Question: What is the date of the hearing as scheduled in the document?
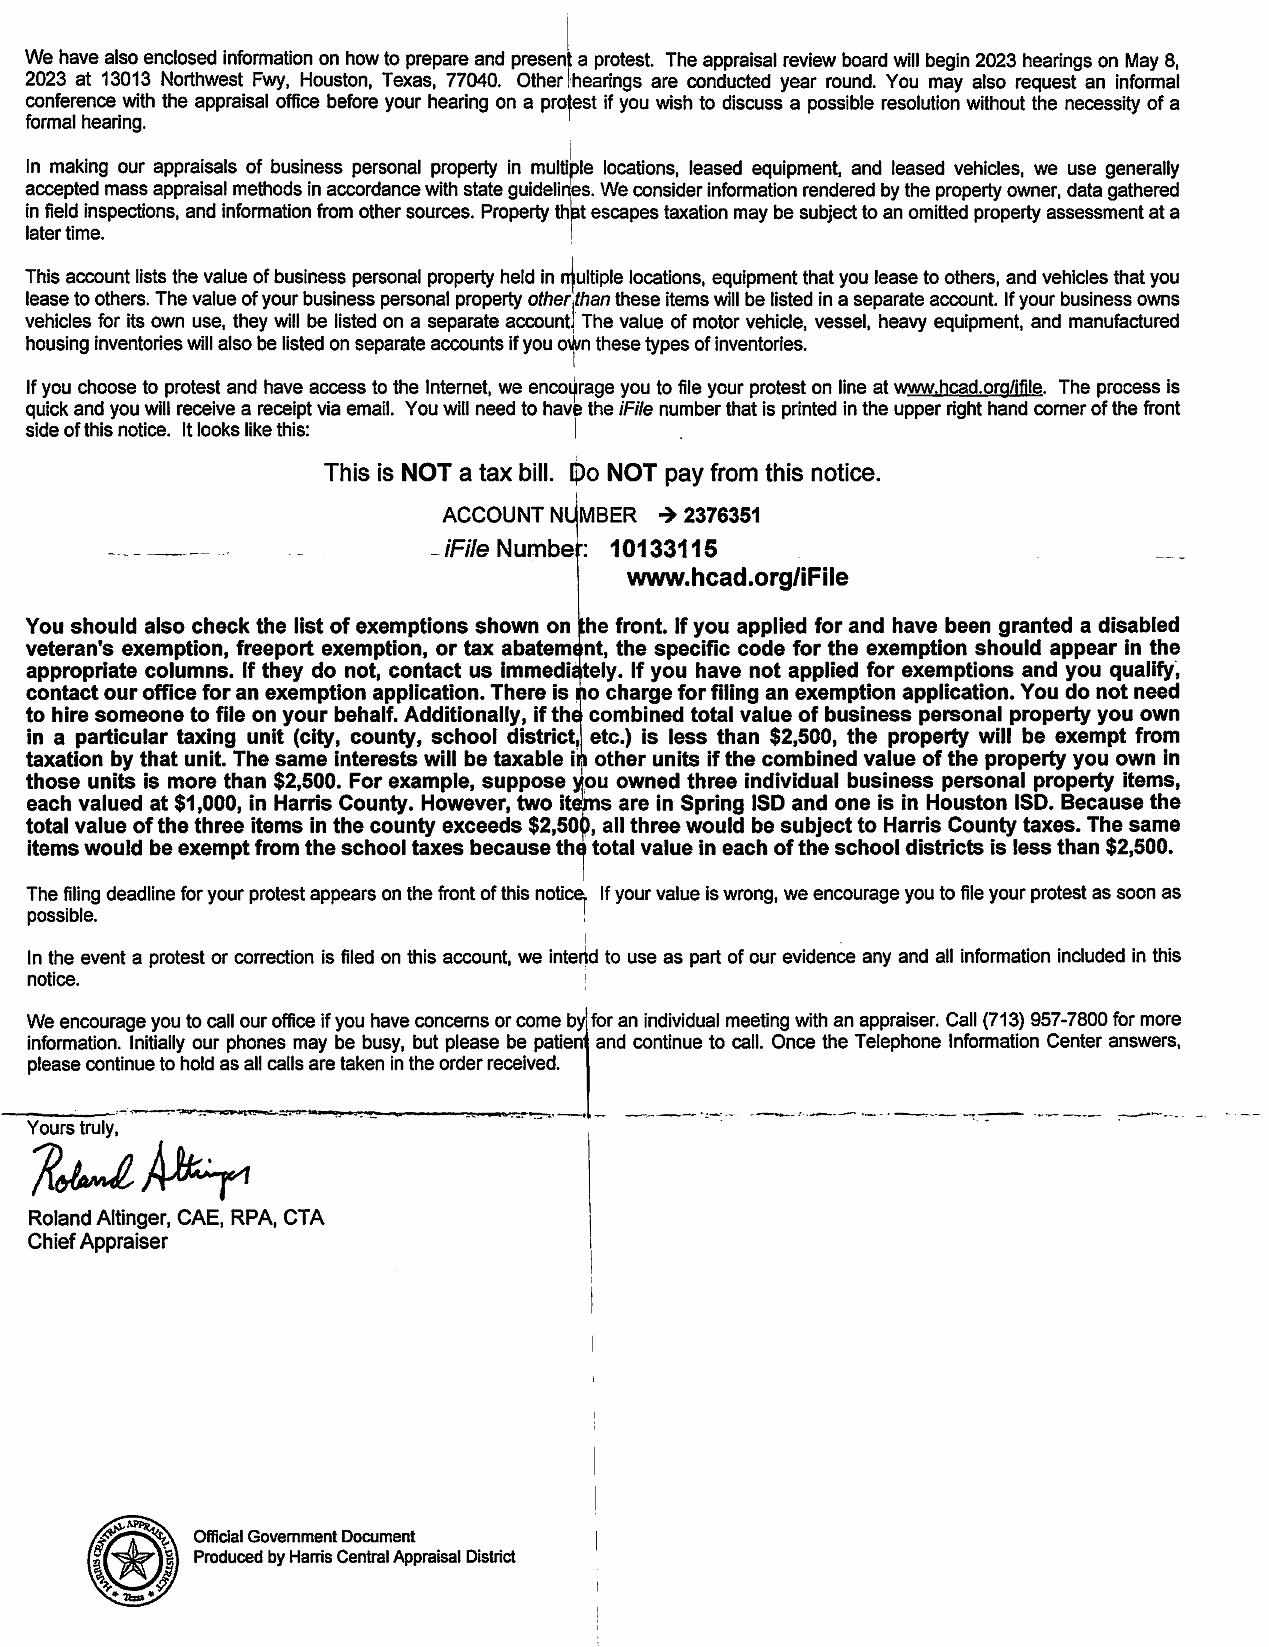
Answer: "8-May-23"